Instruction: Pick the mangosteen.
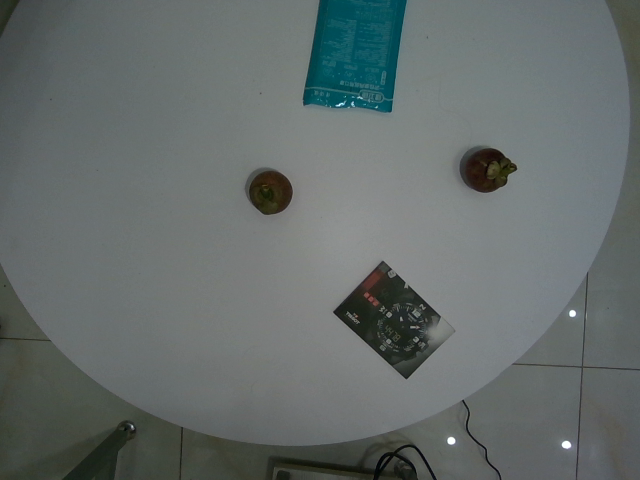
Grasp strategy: vertical